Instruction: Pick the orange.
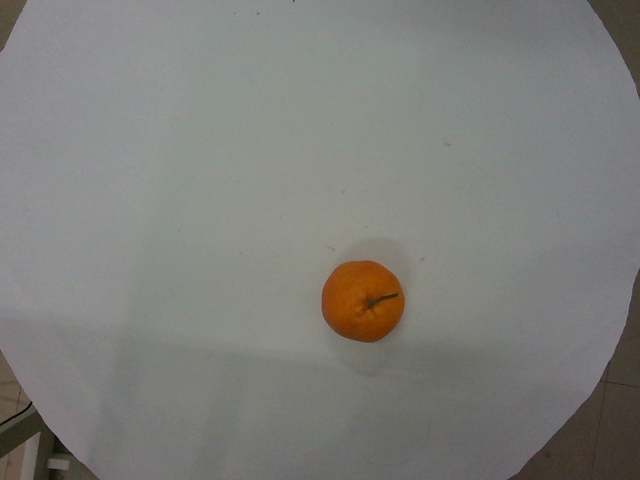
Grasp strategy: vertical